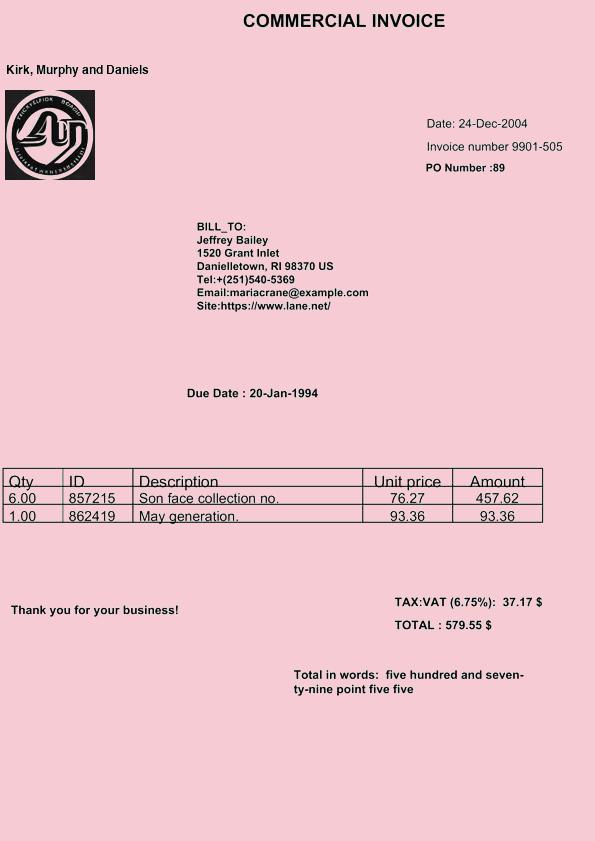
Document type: Invoice